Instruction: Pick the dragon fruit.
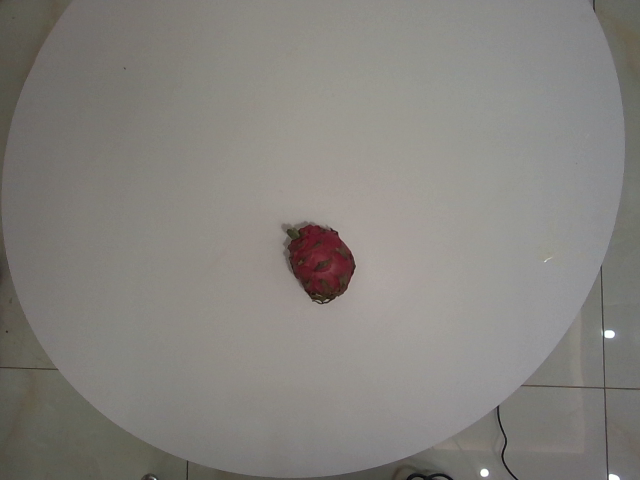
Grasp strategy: vertical